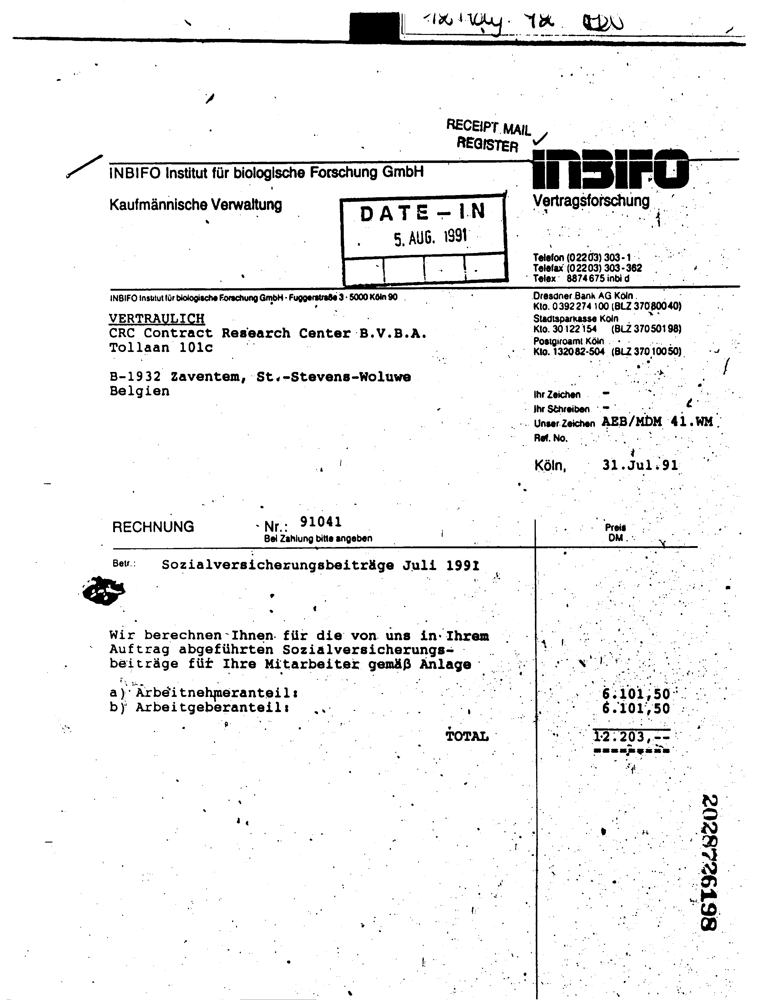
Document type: Invoice